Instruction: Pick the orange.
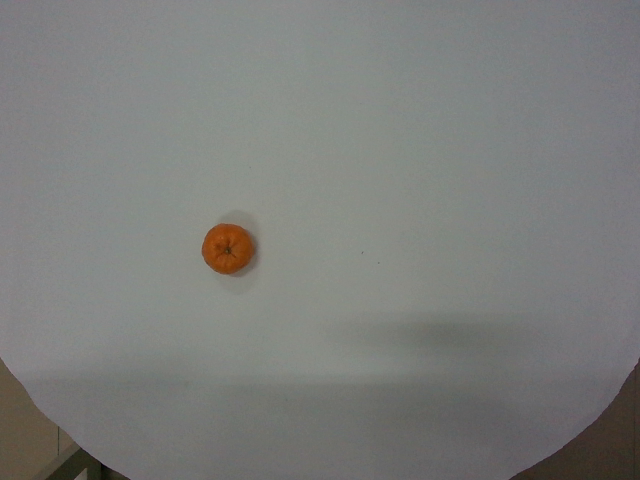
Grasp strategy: vertical